Patient: Male, age 85
The patient was an 85-year-old man who had undergone a total gastrectomy because of gastric cancer 8 years prior and had been diagnosed with myelodysplastic syndrome (RAEB-T, IPSS-IR 8.5 points) 2 years prior. He was categorized as "high risk" when considering hematopoietic stem cell transplantation, therefore azacitidine therapy had been continued. Six months before the current hospitalization he was diagnosed with pulmonary tuberculosis and administered rifampicin, isoniazid and ethambutol for 2 months, then switched to maintenance therapy consisting of rifampicin and isoniazid. He developed thrombocytopenia due to myelodysplastic syndrome and rifampicin 4 months after treatment initiation. He was hospitalized with fever and left chest pain 5 months after treatment initiation and was diagnosed with aspiration pneumonia and pleuritis. Despite the administration of broad-spectrum antibiotics his symptoms deteriorated, in conjunction with gradually increasing oxygen demand. His sputum mycobacterial smear converted to positive, suggesting the possibility of tuberculosis recurrence.
Eleven days after the initiation of treatment contrast-enhanced chest CT revealed tumor-like consolidation without enhancement expanding from the left lower lobe, which was diagnosed as pulmonary abscess. He was treated with several broad-spectrum antibiotics including moxifloxacin in view of the possibility of Citrobacter and/or anaerobic bacteria. Acid-fast sputum culture collected 4 days before admission proved positive, prompting the addition of streptomycin to isoniazid to treat active pulmonary tuberculosis. When pleural effusion increased, a chest drainage tube was inserted into his left thorax in view of a possible empyema with fistula on hospitalization day 17.
His respiratory condition improved transiently after insertion of the chest drain tube, but fever and inflammation increased again a few days later. Contrast-enhanced chest CT on day 21 depicted massive tumor-like consolidation without enhancement expanding from the left lower lobe. Emboli were also detected in the left descending pulmonary artery (Fig. 1). Because he had developed disseminated intravascular coagulation and that was thought to be the cause of pulmonary embolism, anticoagulants were administered. They were discontinued 5 days thereafter however, due to hemoptysis.
On day 25, an exploratory puncture to the remaining abscess was performed. No pus was aspirated, but a small amount of bloody effusion was collected. Enterococcus faecium was cultured from the bloody clot, but no fungal species or mycobacteria were detected. Because the bacteria were repeatedly detected in sputum and pleural effusion and were thought to be the cause of the pulmonary abscess, vancomycin was administered. Despite intensive treatment he developed multiple organ failure and died 47 days after hospitalization.
Gross pathology of a lung autopsy specimen revealed left lower pulmonary arterial embolism (Fig. 2) and pulmonary infarction (Fig. 3). Acute myeloid leukemia with myelodysplasia-related changes was detected in the bone marrow. Histopathology of the necrotic lesion and the emboli revealed that mycelia had grown inside the mass and fungal emboli had spread from the pulmonary artery trunk over the left pulmonary artery proximal portion. The artery wall was destroyed by granulomatous inflammation and fungal invasion, which had also spread outside the artery. Pulmonary arterial embolism composed of invasive mycelia in conjunction with acute myeloid leukemia associated with myelodysplastic syndrome was deemed to be the direct cause of death. As well as the above, E. faecium was detected via necrotic lung tissue culture.
Real-time polymerase chain reaction (PCR) was performed to identify the species responsible for the mycosis. DNA was extracted from two samples cut from formalin-fixed paraffin-embedded specimens that had been obtained from a bacterial mass in a proximal portion of the pulmonary artery. A real-time PCR protocol designed to detect 15 types of fungi identified Mucor sp. genes in the specimens. Immunohistochemistry using a mouse anti-Rhizopus arrhizus antibody (clone WSSA-RA-1; BioRad, New York, USA) as the primary antibody revealed that the mold in the blood vessels of lung tissue was partially positive for the mucor antigen (Fig. 4).
Keywords: lung abscess, mucormycosis, myelodysplastic syndrome, pulmonary infarction, superinfection
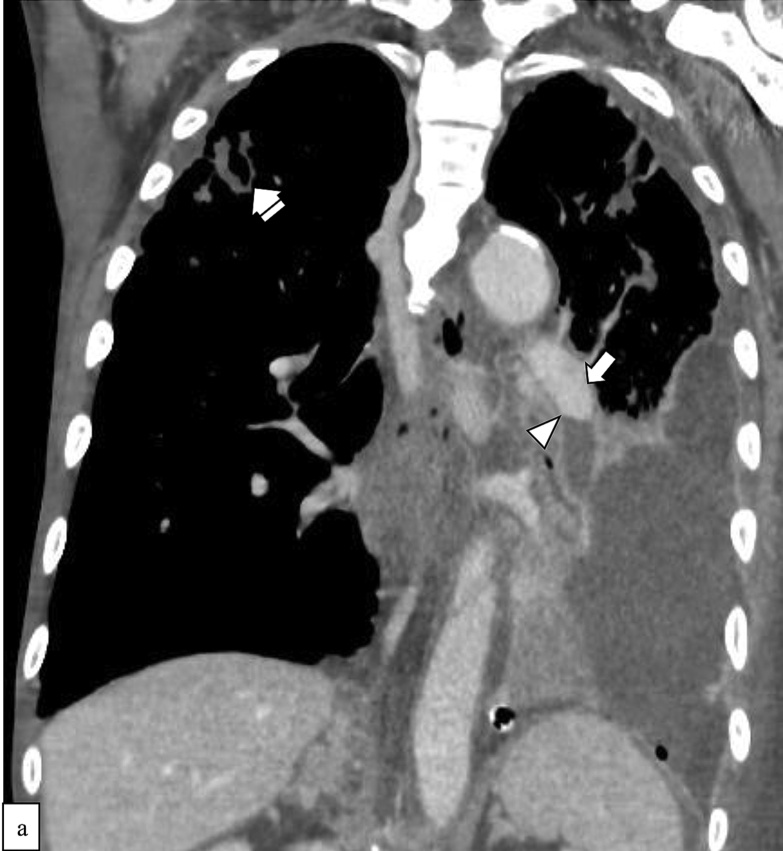
Image caption: Enhanced chest computed tomography (CT) images on the 21st day after admission. Pulmonary embolism of the left descending pulmonary artery was observed. . a. The arrow indicates the left anterior descending pulmonary artery and the arrowhead indicates the point where blood flow is interrupted by the embolus in the middle of the descending pulmonary artery. The separated arrow indicates a tuberculosis legion in the right upper lobe.